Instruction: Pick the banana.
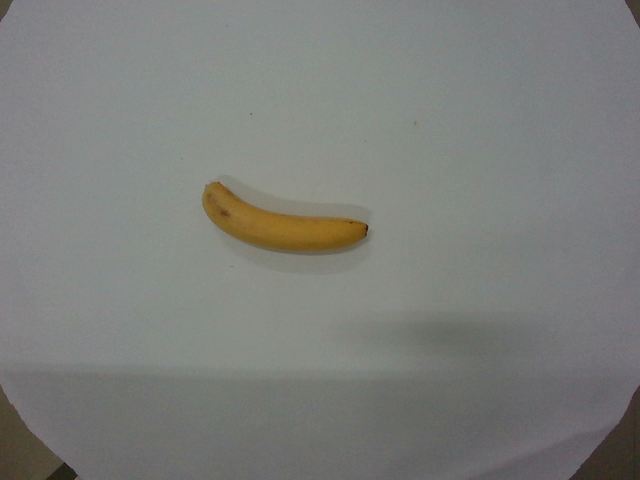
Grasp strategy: vertical